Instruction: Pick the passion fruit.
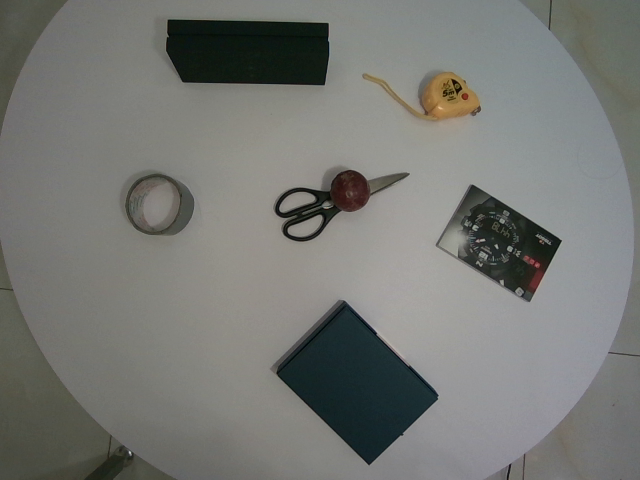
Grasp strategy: vertical